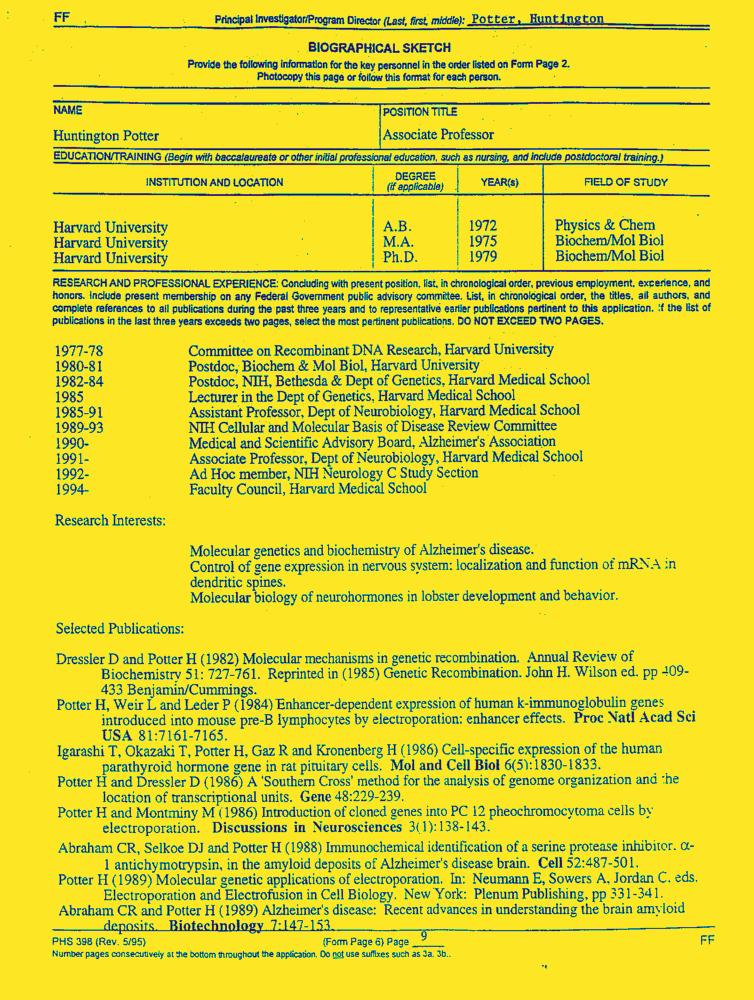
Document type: Resume-Doc